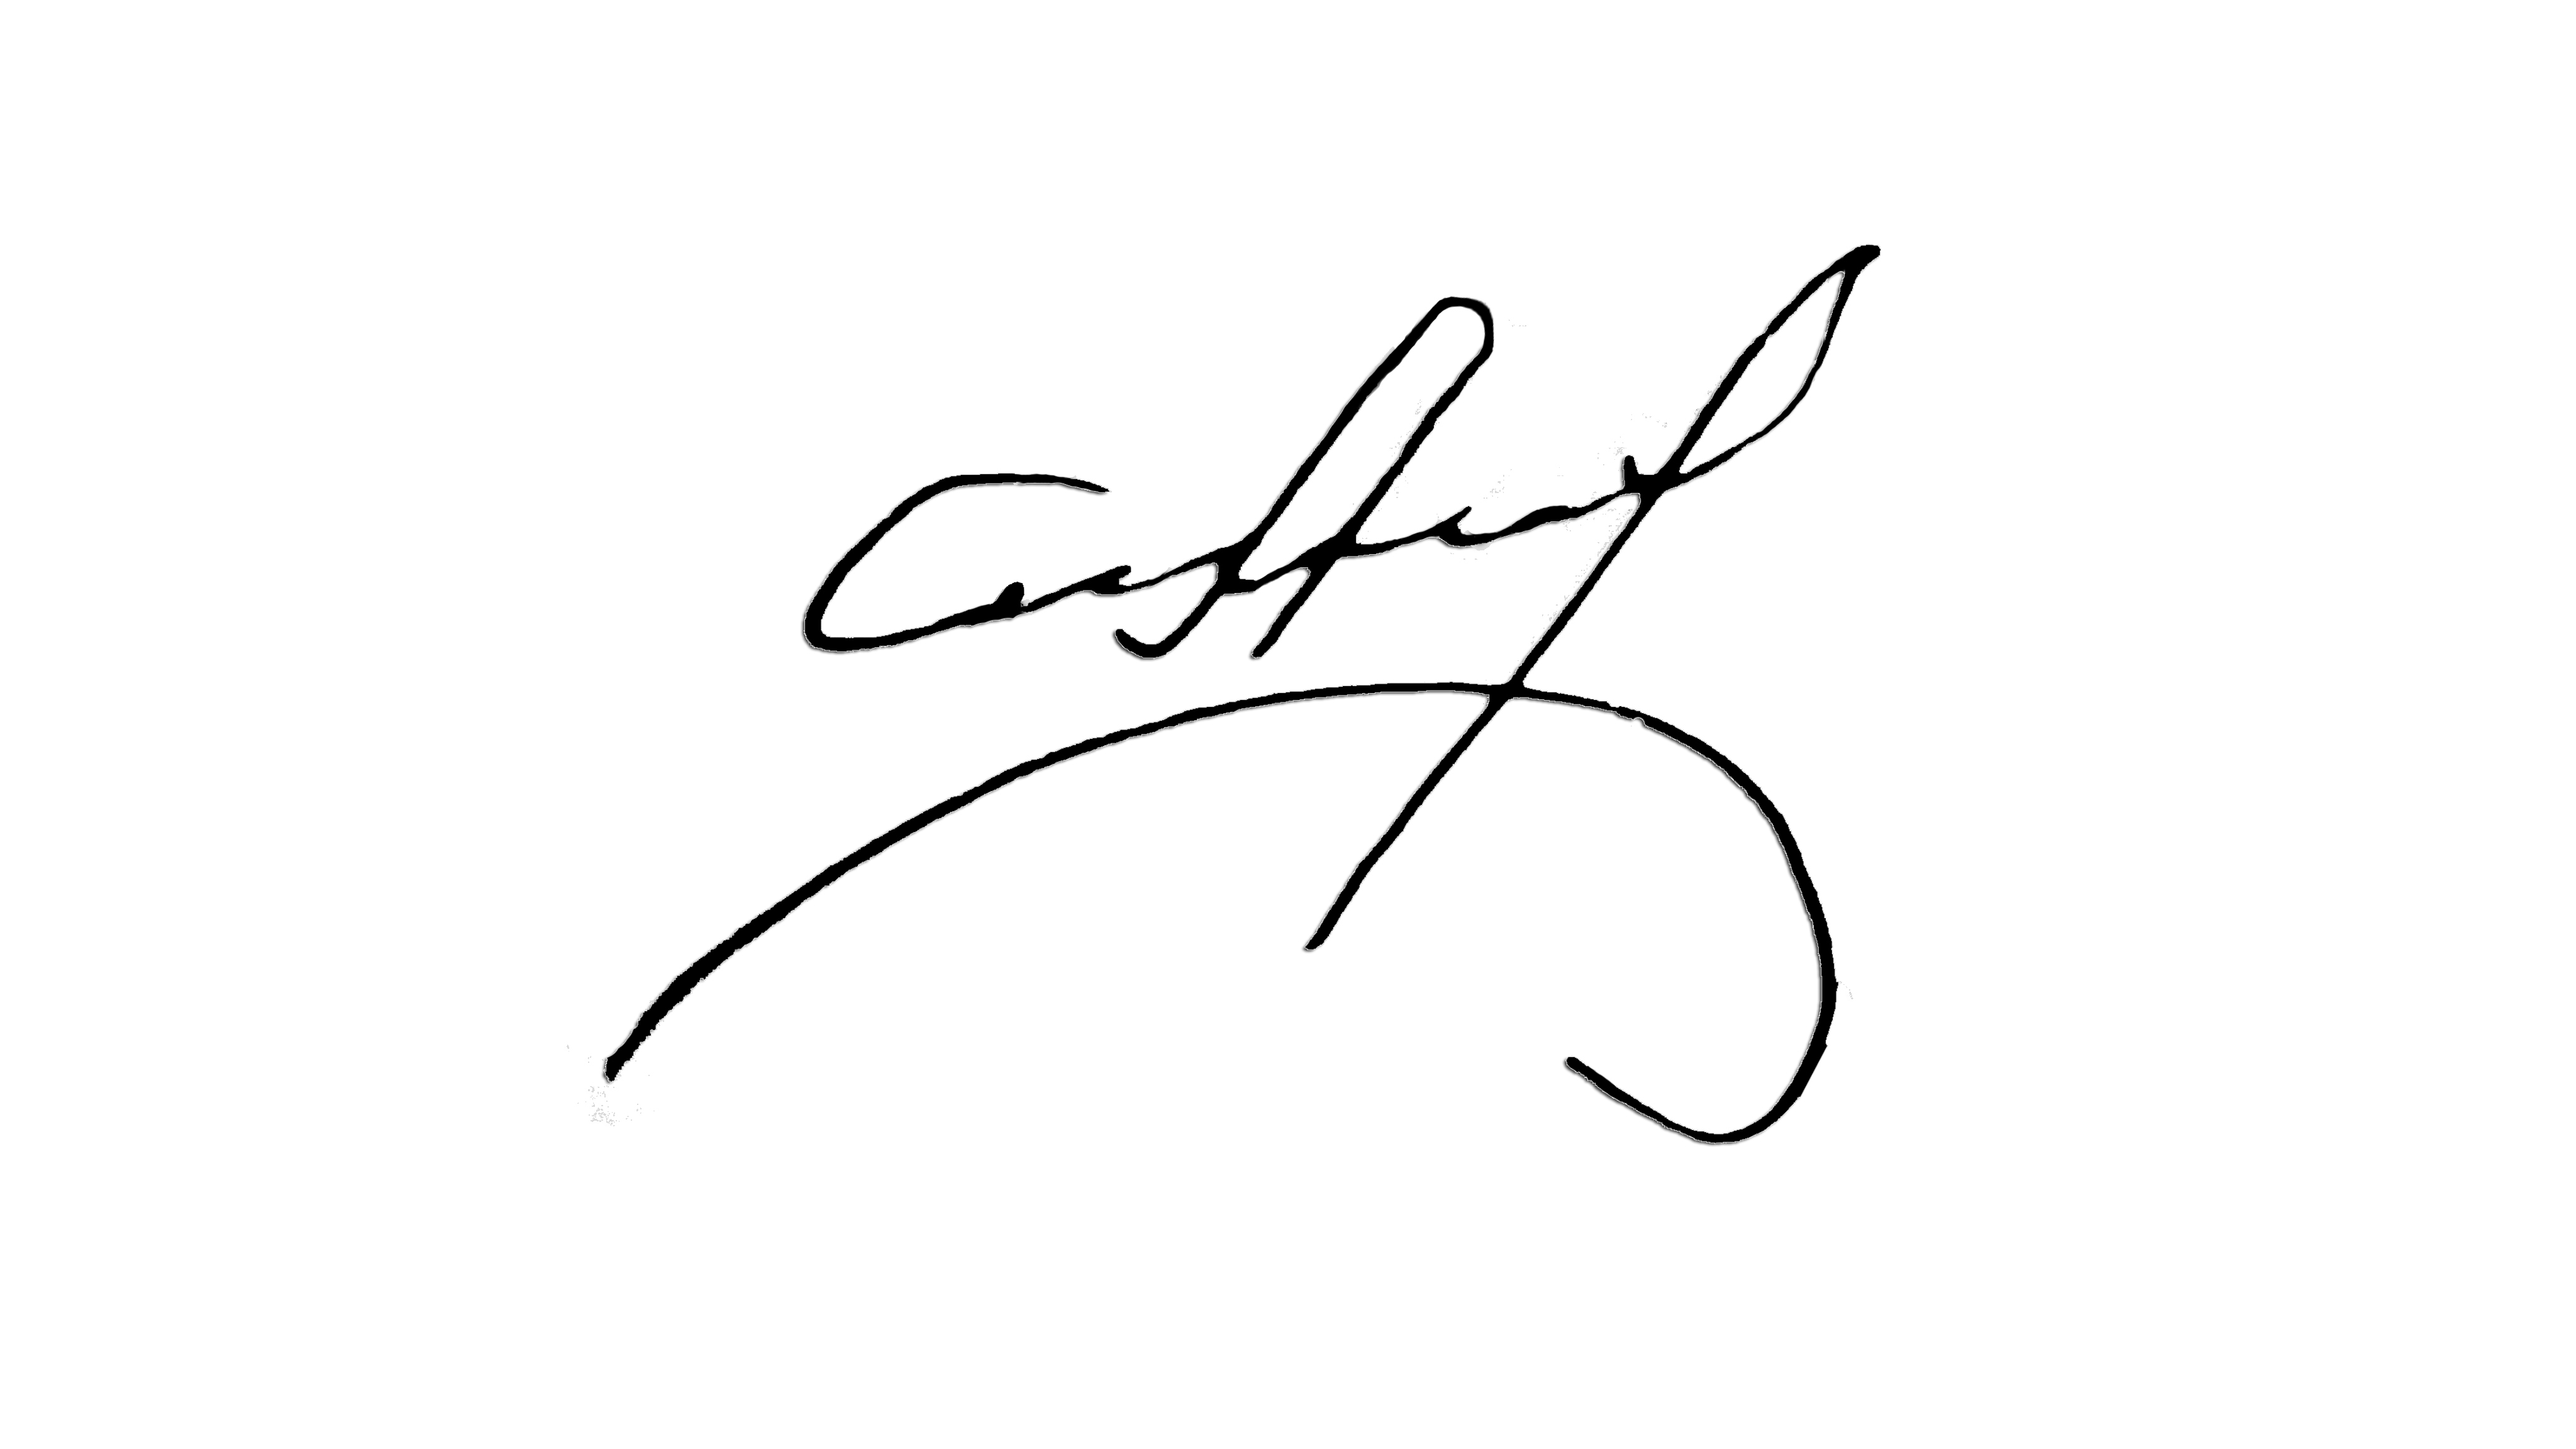
Signature of: q55698558